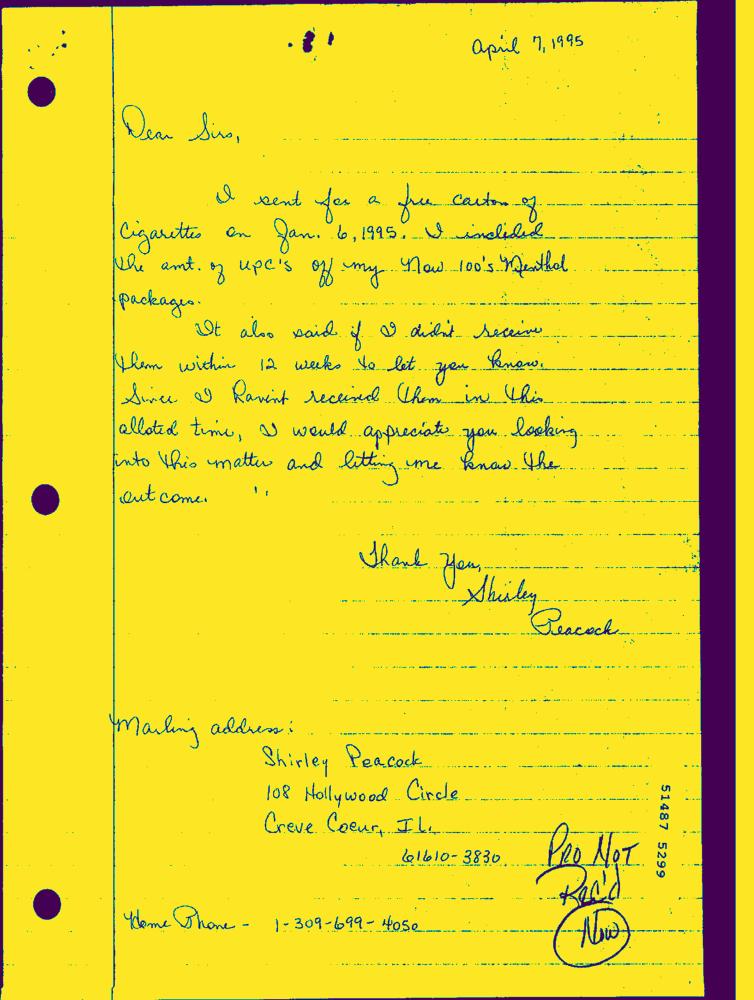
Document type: Hand-Written